Question: What is the suspected problem?
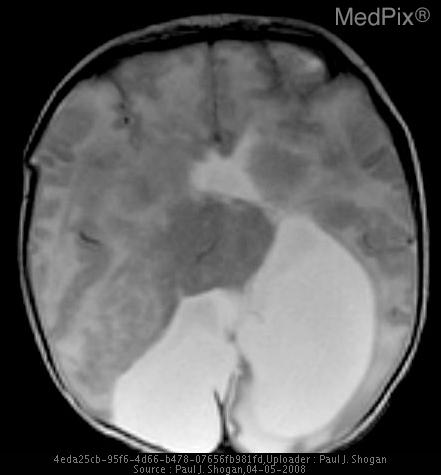
Answer: The findings suggest This patient has agenesis of the corpus callosum.  The posterior fossa is small, with a normally formed cerebellum, which is compressed inferiorly, and the 4th ventricle and cerebral aqueduct are patent.  The globes maintain cross-midline symmetry, and hypotelorism is noted.  The optic tracts are normally formed.  The thalami are fused, and there is partial interhemispheric fusion of the insular parenchyma, and a suggestion of anterior frontal lobe fusion.  There is a partially formed posterior falx cerebri, and anterior interhemispheric fissure.  There is a probable large monoventricle with a dorsal interhemispheric cyst, abutting dysplastic cerebral tissue.  There is an apparent hypoplastic left internal jugular vein.  A cephalocele at the vertex is also noted.. T2 weighted axial image reveals fusion of the thalami. There is a partially formed posterior falx cerebri, and anterior interhemispheric fissure.  Again noted is a rudimentary left occipital horn abutting dysplastic cerebral tissue.  There is a prominent third ventricle, and left larger than right lateral ventricle.  Additionally, a fluid collection is noted to the right of the posterior falx cerebri.. The patient might have a history of Full-term neonate with abnormal prenatal ultrasound..